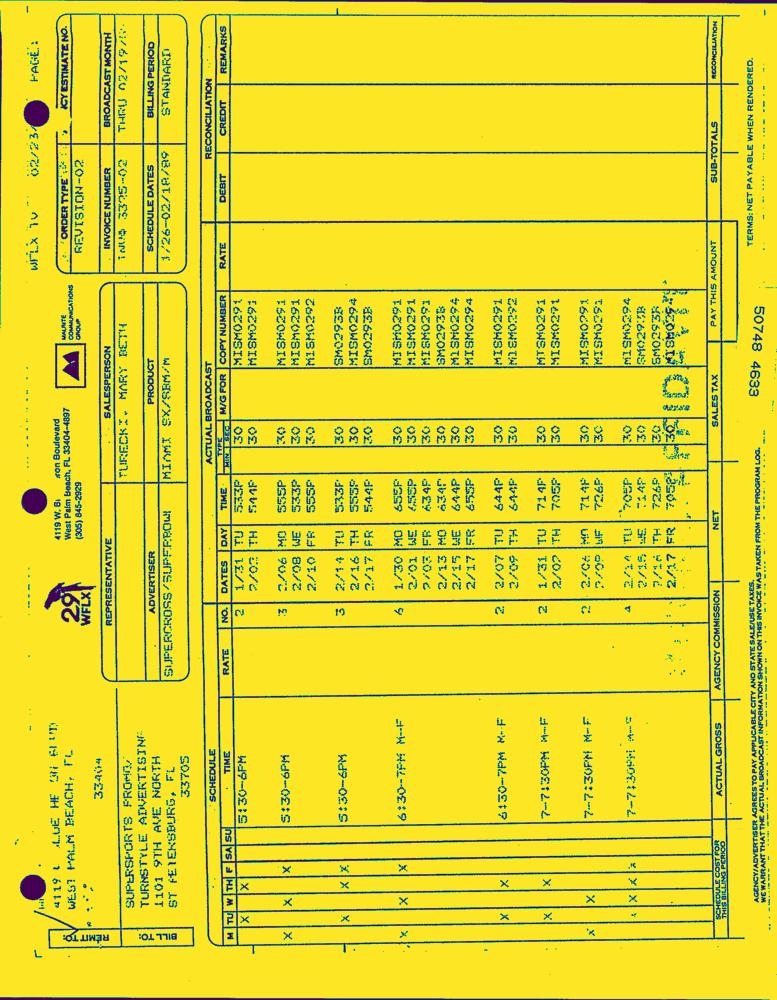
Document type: Invoice-Doc